Can you pull out the amount in words, numerical amount, payee's name, date of the cheque, and the bank's name from the image?
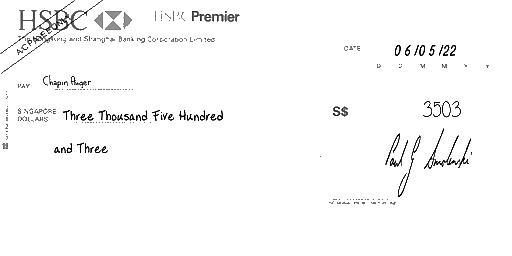
amt_in_words: Three Thousand Five Hundred and Three
amt_in_figures: 3503
payee_name: Chapin Auger
bank_name: HSBC
cheque_date: 06/05/22